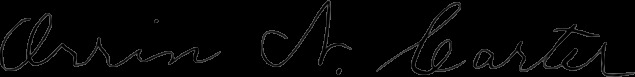
Signature of: orrin nelson carter